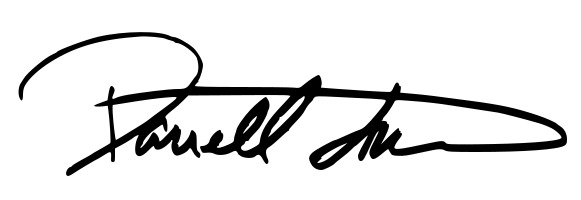
Signature of: darrell issa